Question: In what way does the history help explain the case?
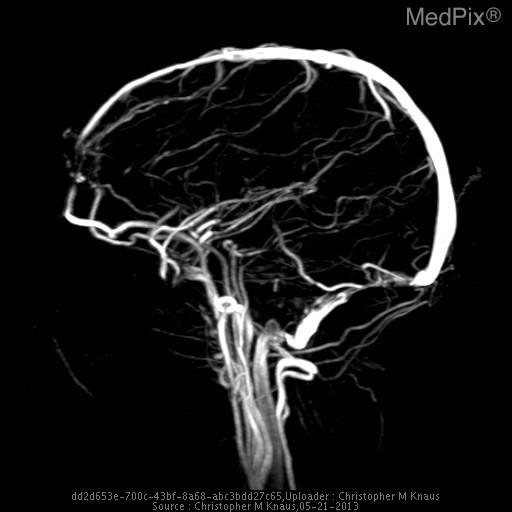
Answer: The patient's history of 17 yo girl presents with left sided facial weakness and numbness and the worst headache of her life that is rated 10/10.  The headache has been progressive for about 24 hours.  She has a history of migraine, but the patient states that her current headache does not feel like her typical migraine headache. is key in understanding the case.